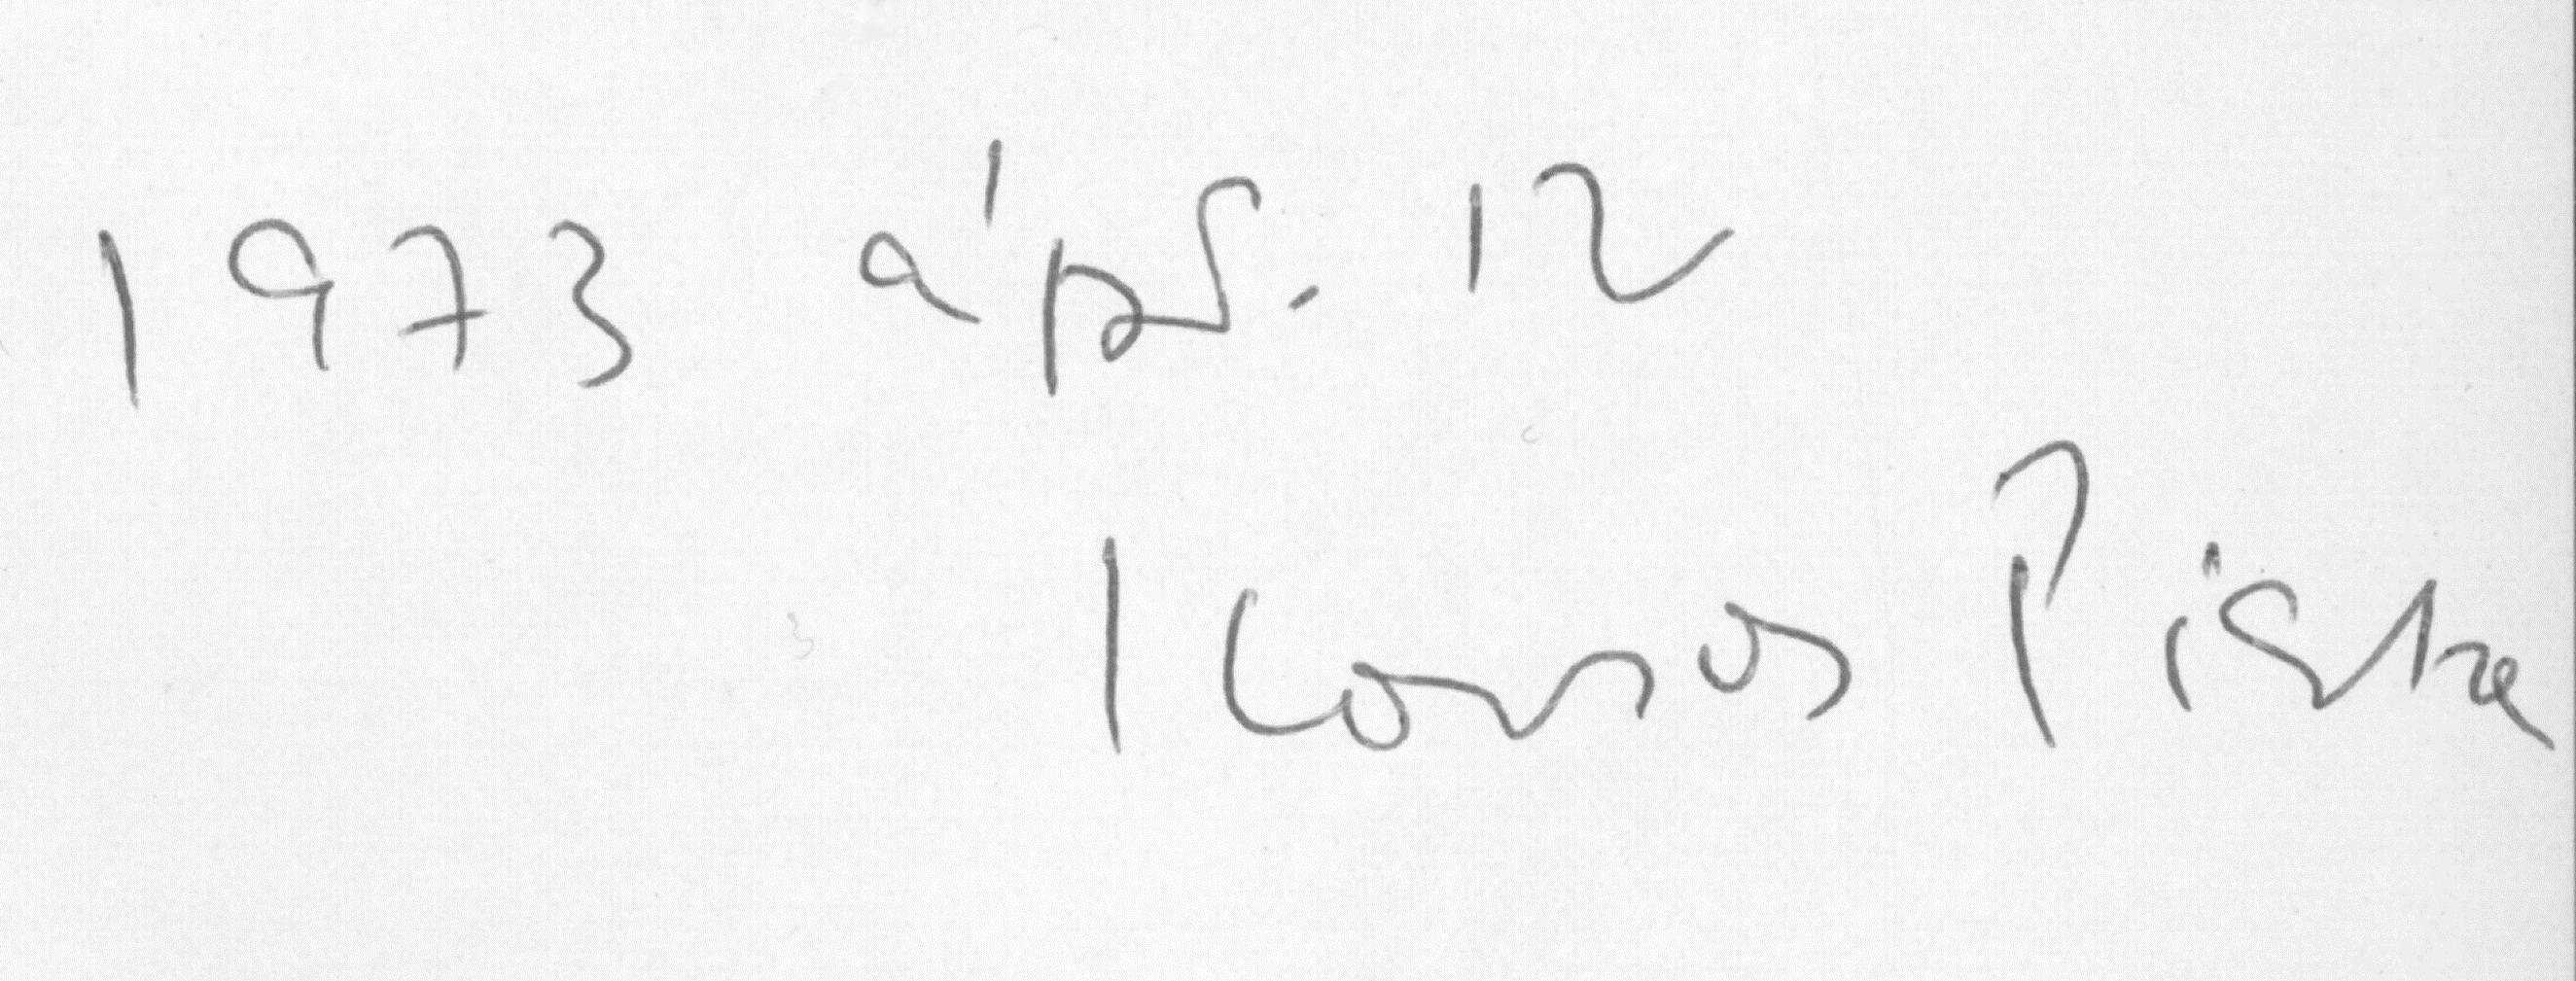
Signature of: istván kormos